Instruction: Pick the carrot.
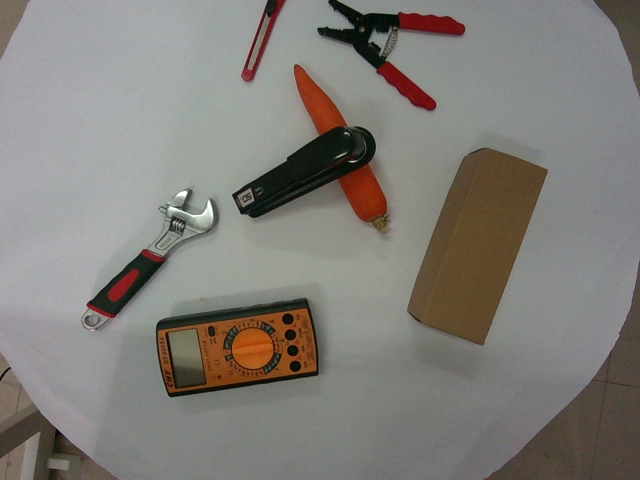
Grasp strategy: vertical